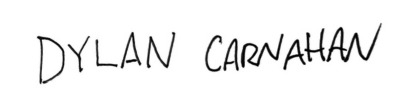
Signature of: dylan carnahan